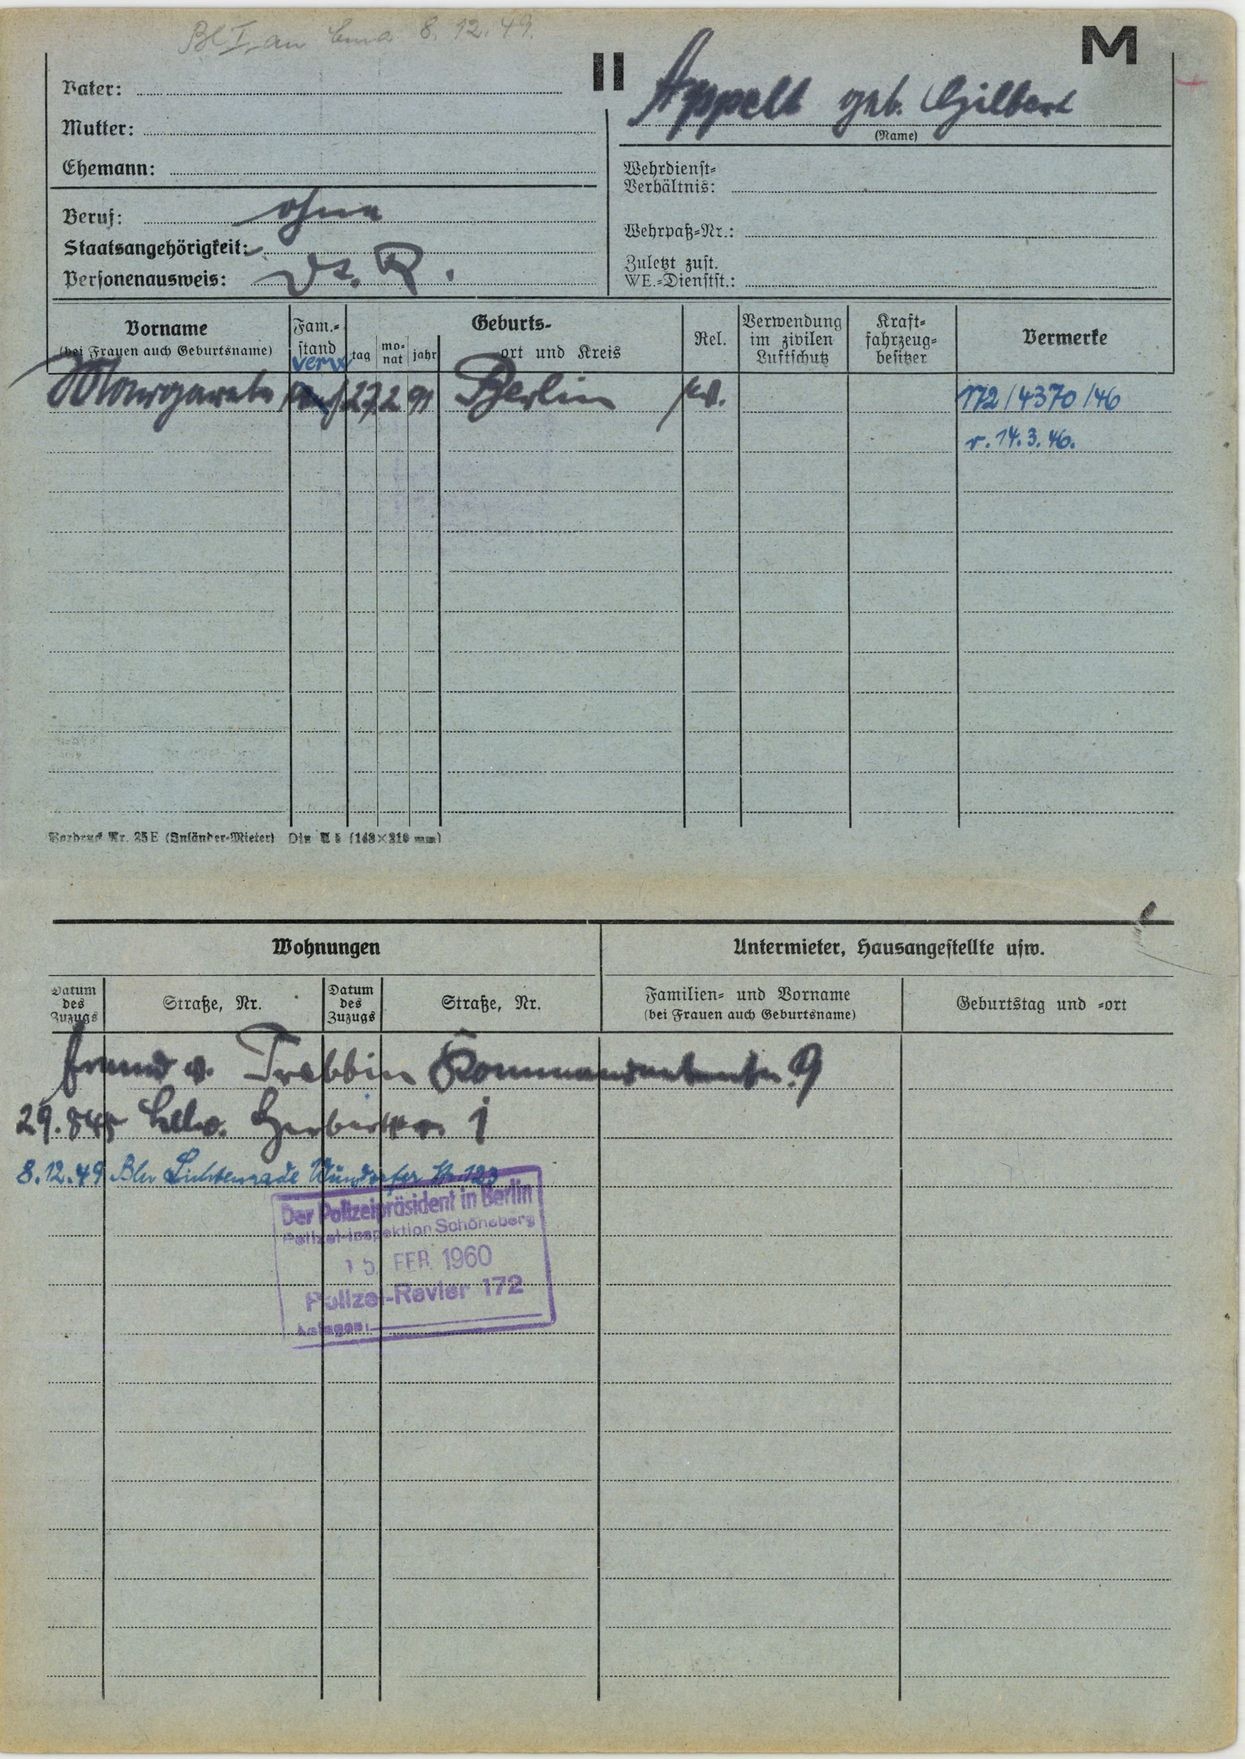
Appelt geb. Gilbert